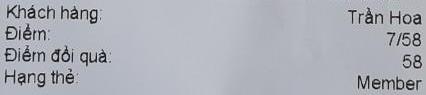
Khách hàng: Trần Hoa
Điểm: 7/58
Điểm đổi quà: 58
Hạng thẻ: Member